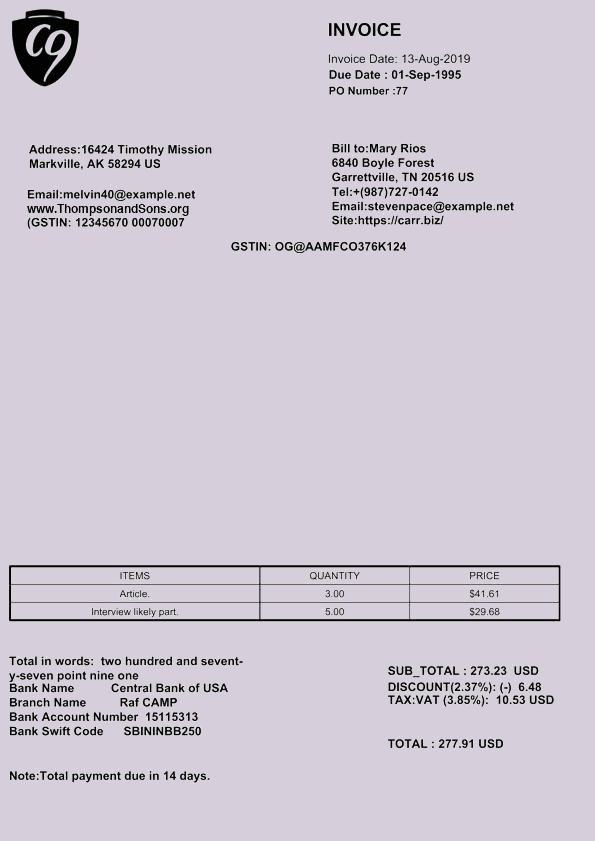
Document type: Invoice